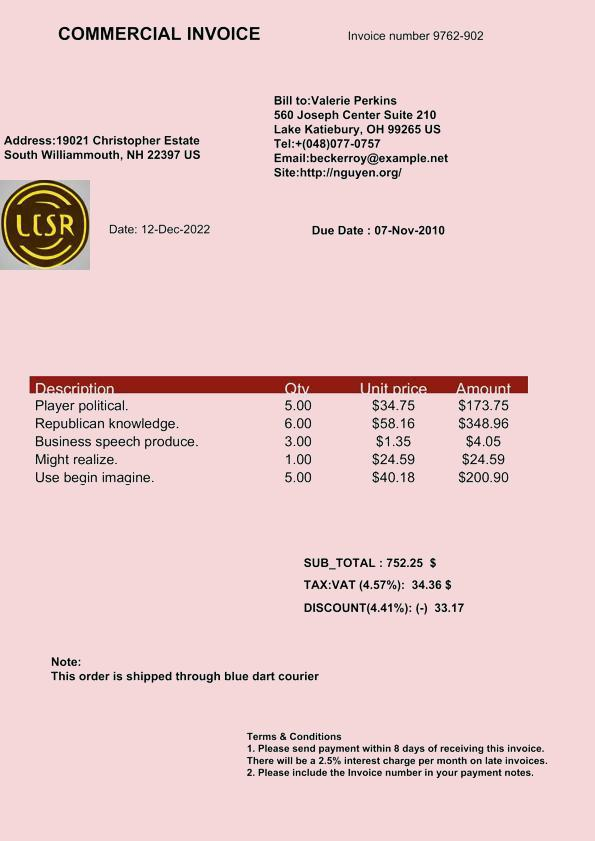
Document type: Invoice